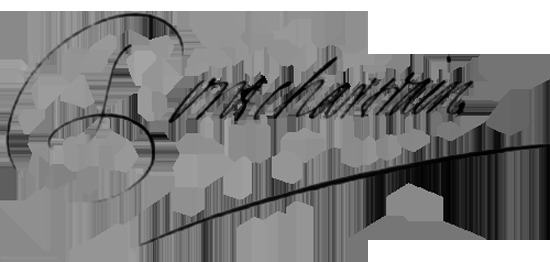
Signature of: louis ii phélypeaux de pontchartrain